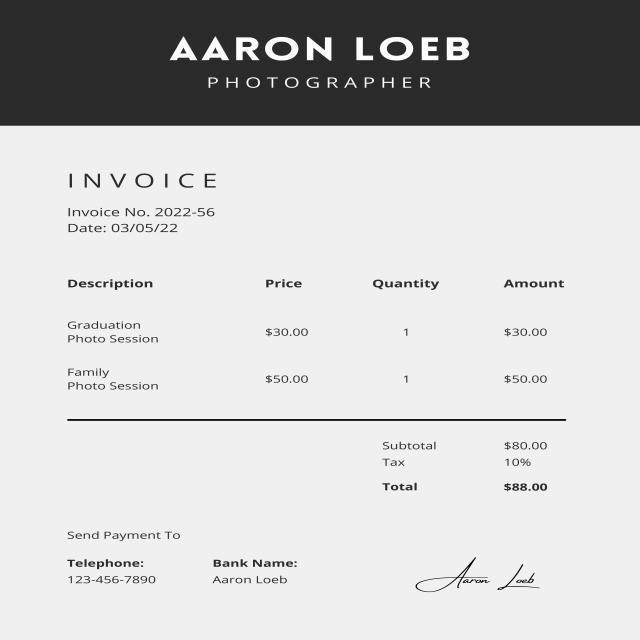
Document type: Invoice